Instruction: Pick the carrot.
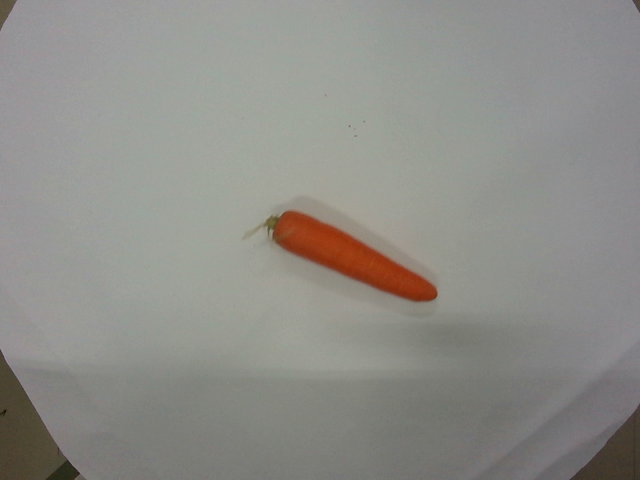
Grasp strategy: vertical